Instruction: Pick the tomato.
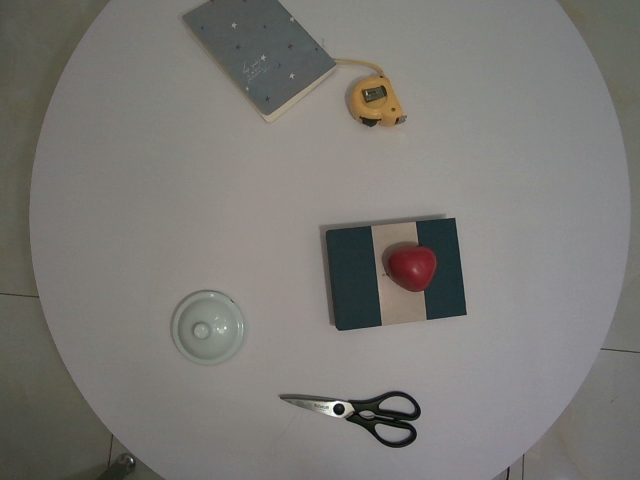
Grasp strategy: vertical